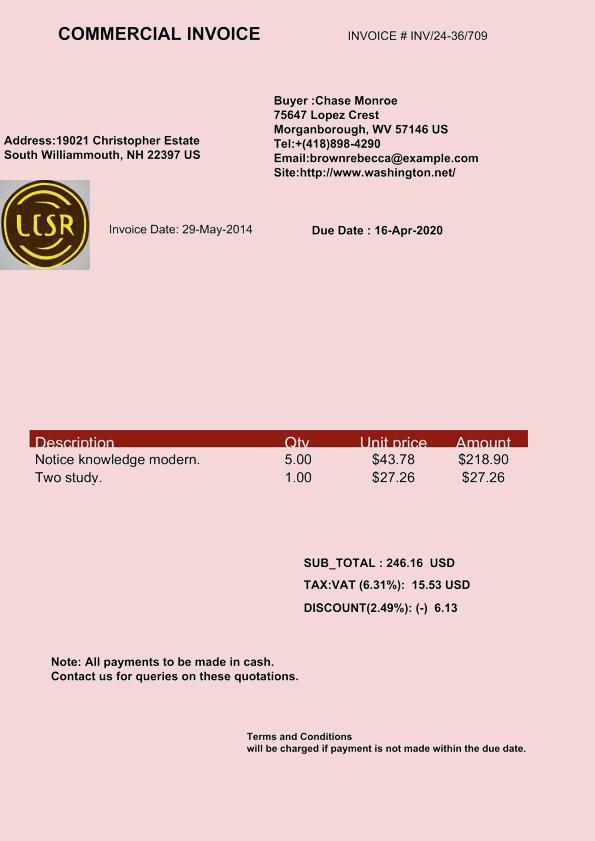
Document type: Invoice